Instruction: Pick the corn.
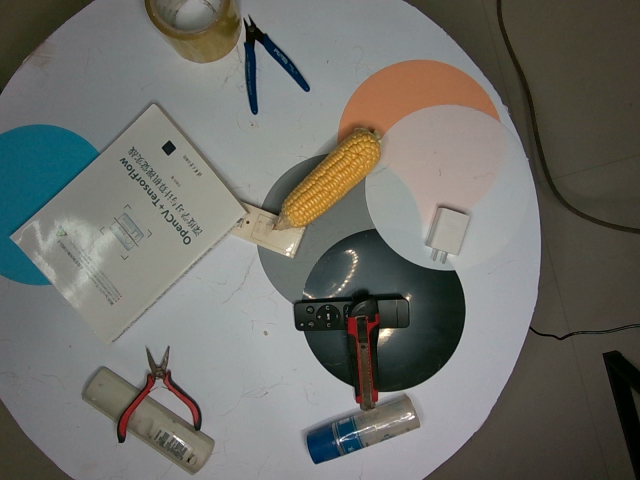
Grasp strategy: vertical